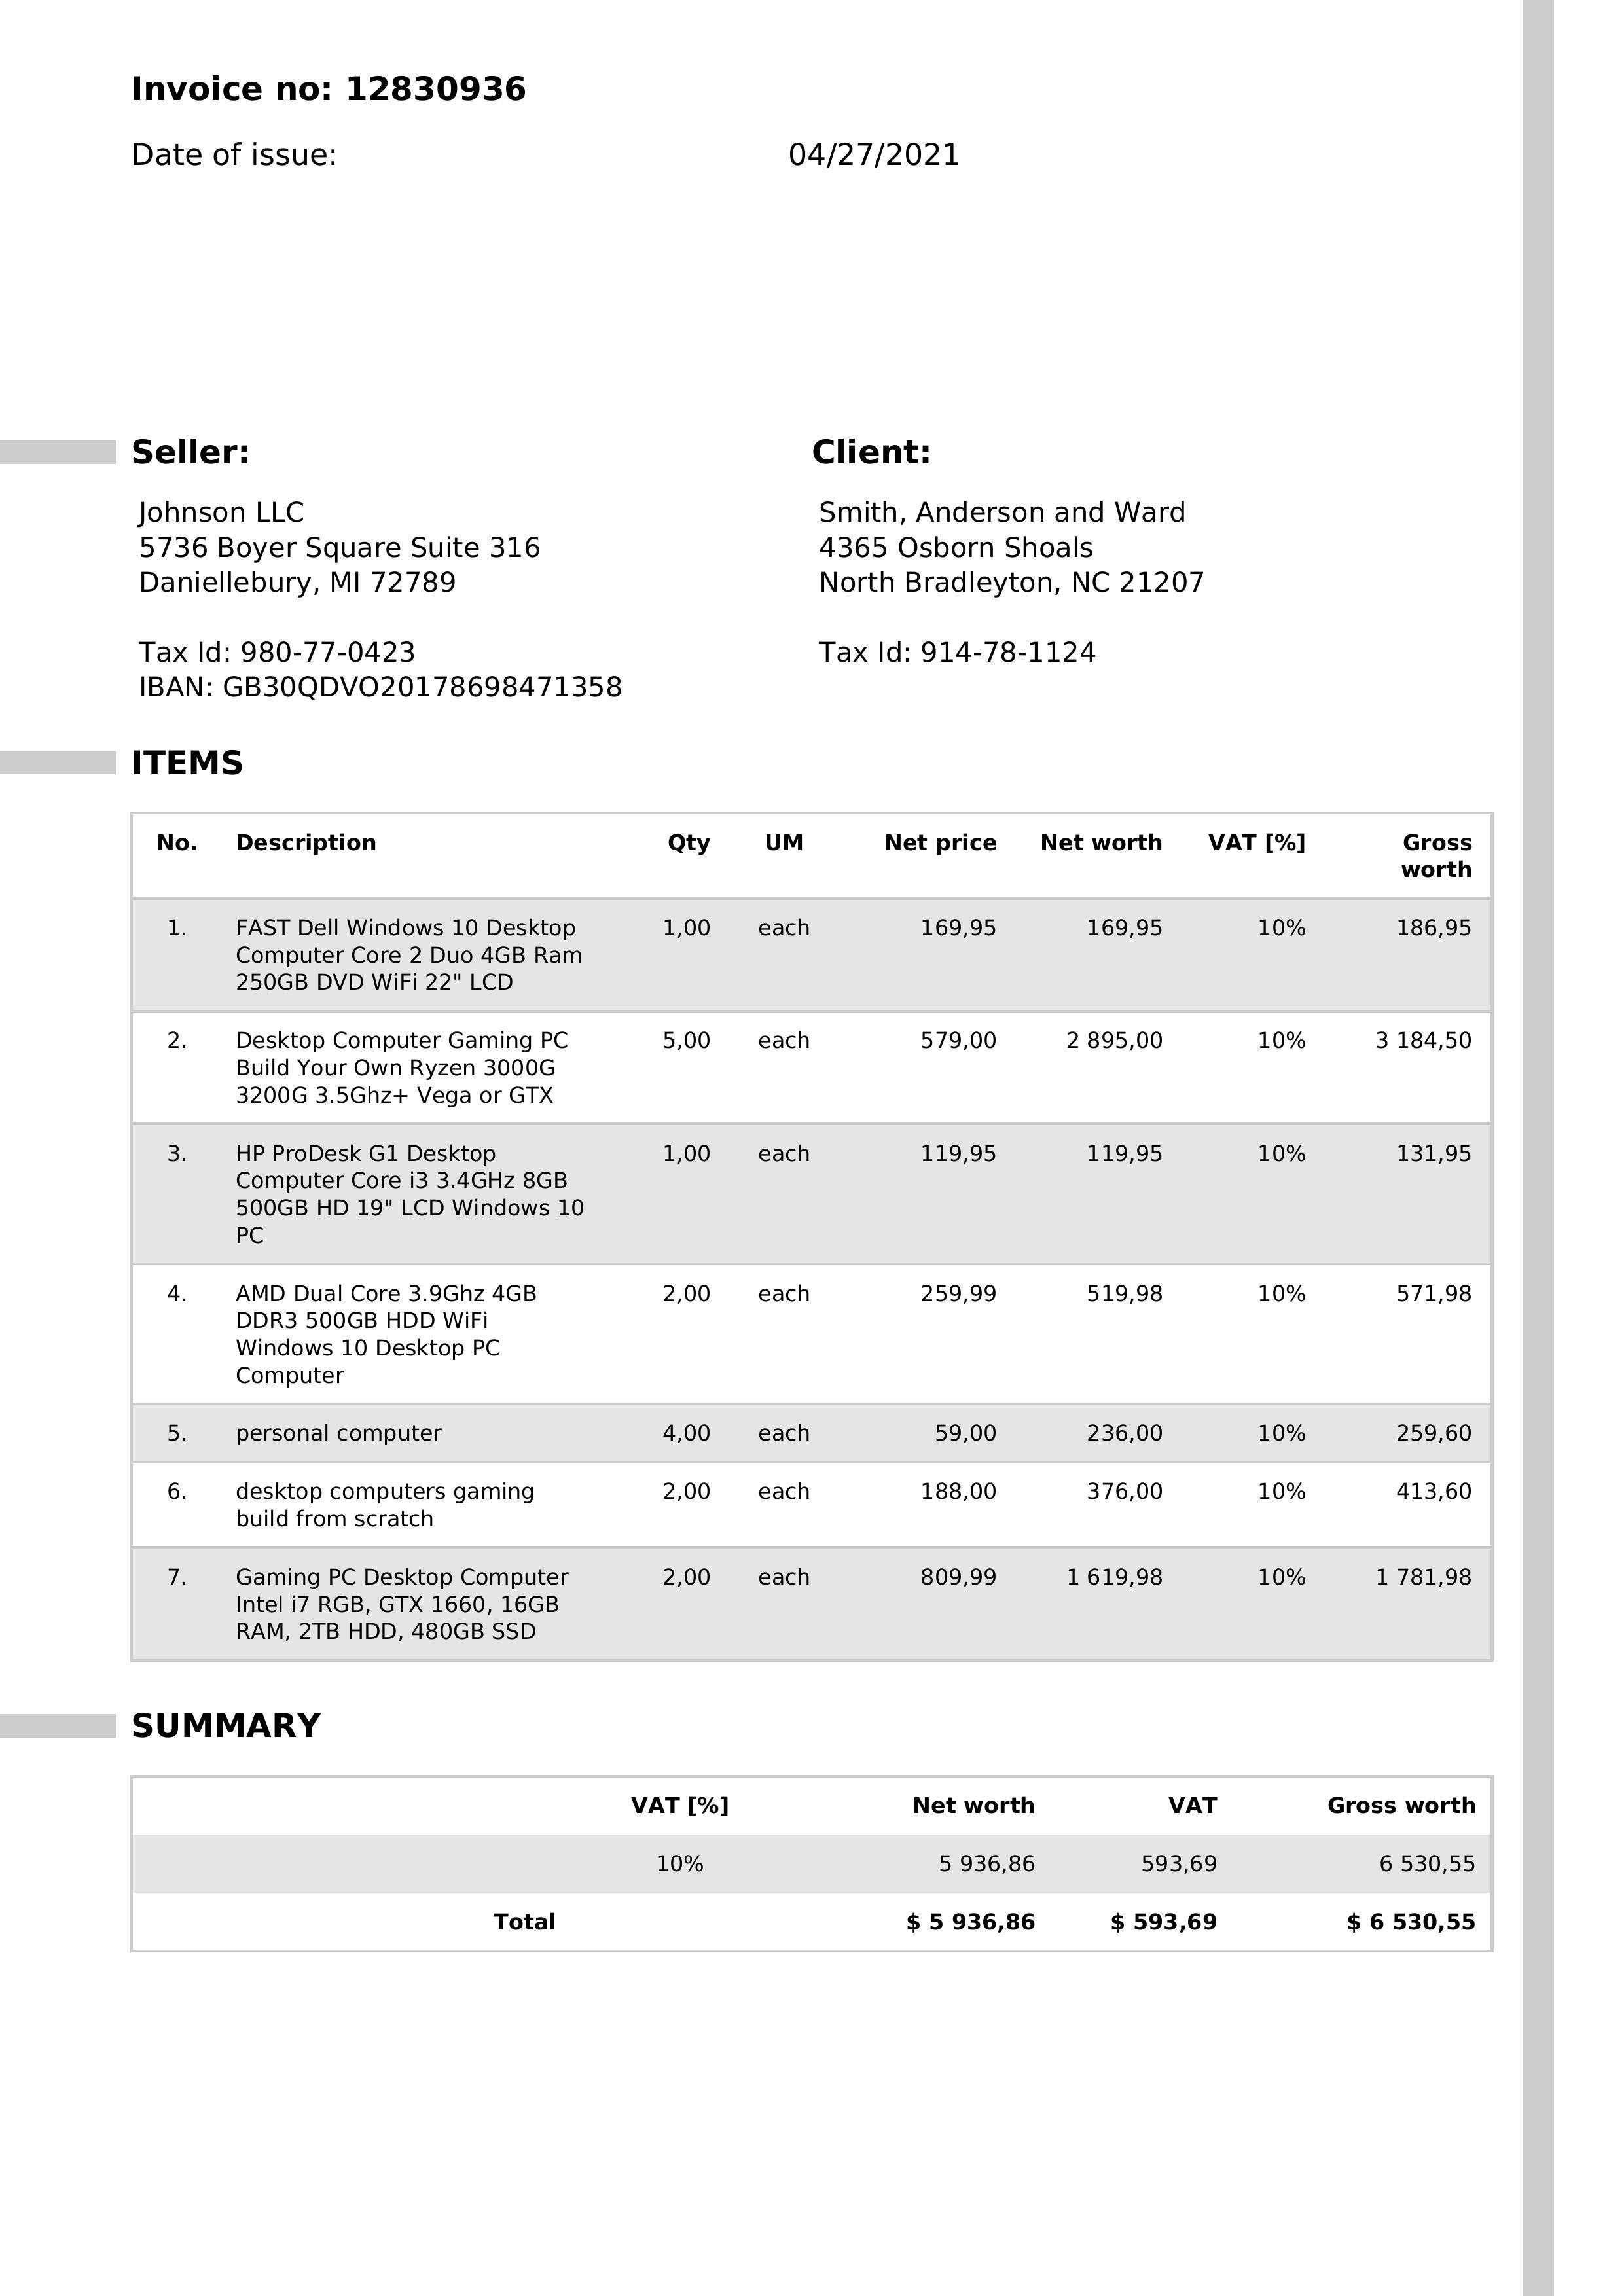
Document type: Invoice